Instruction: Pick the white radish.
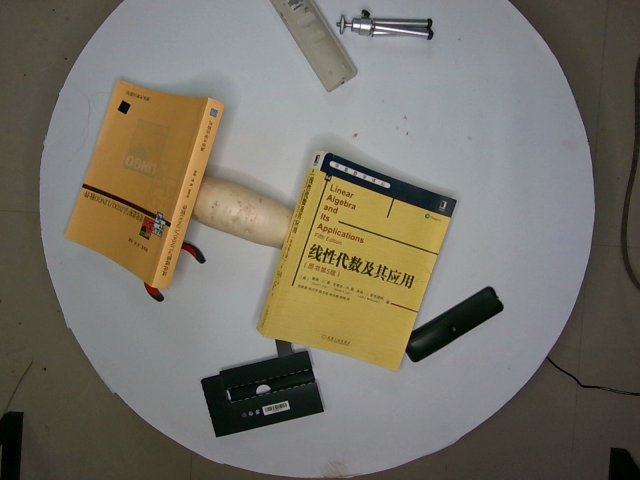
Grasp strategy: vertical